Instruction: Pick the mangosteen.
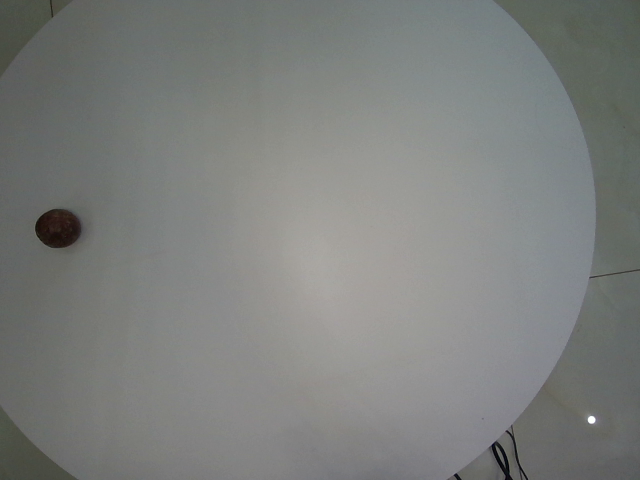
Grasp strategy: vertical